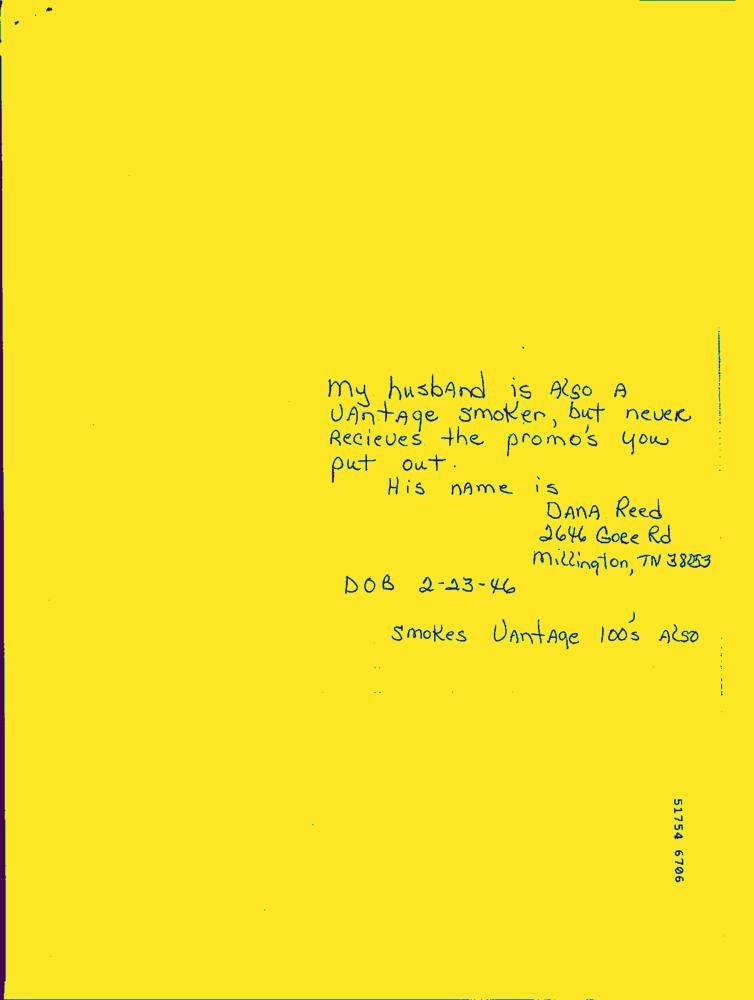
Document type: Hand-Written